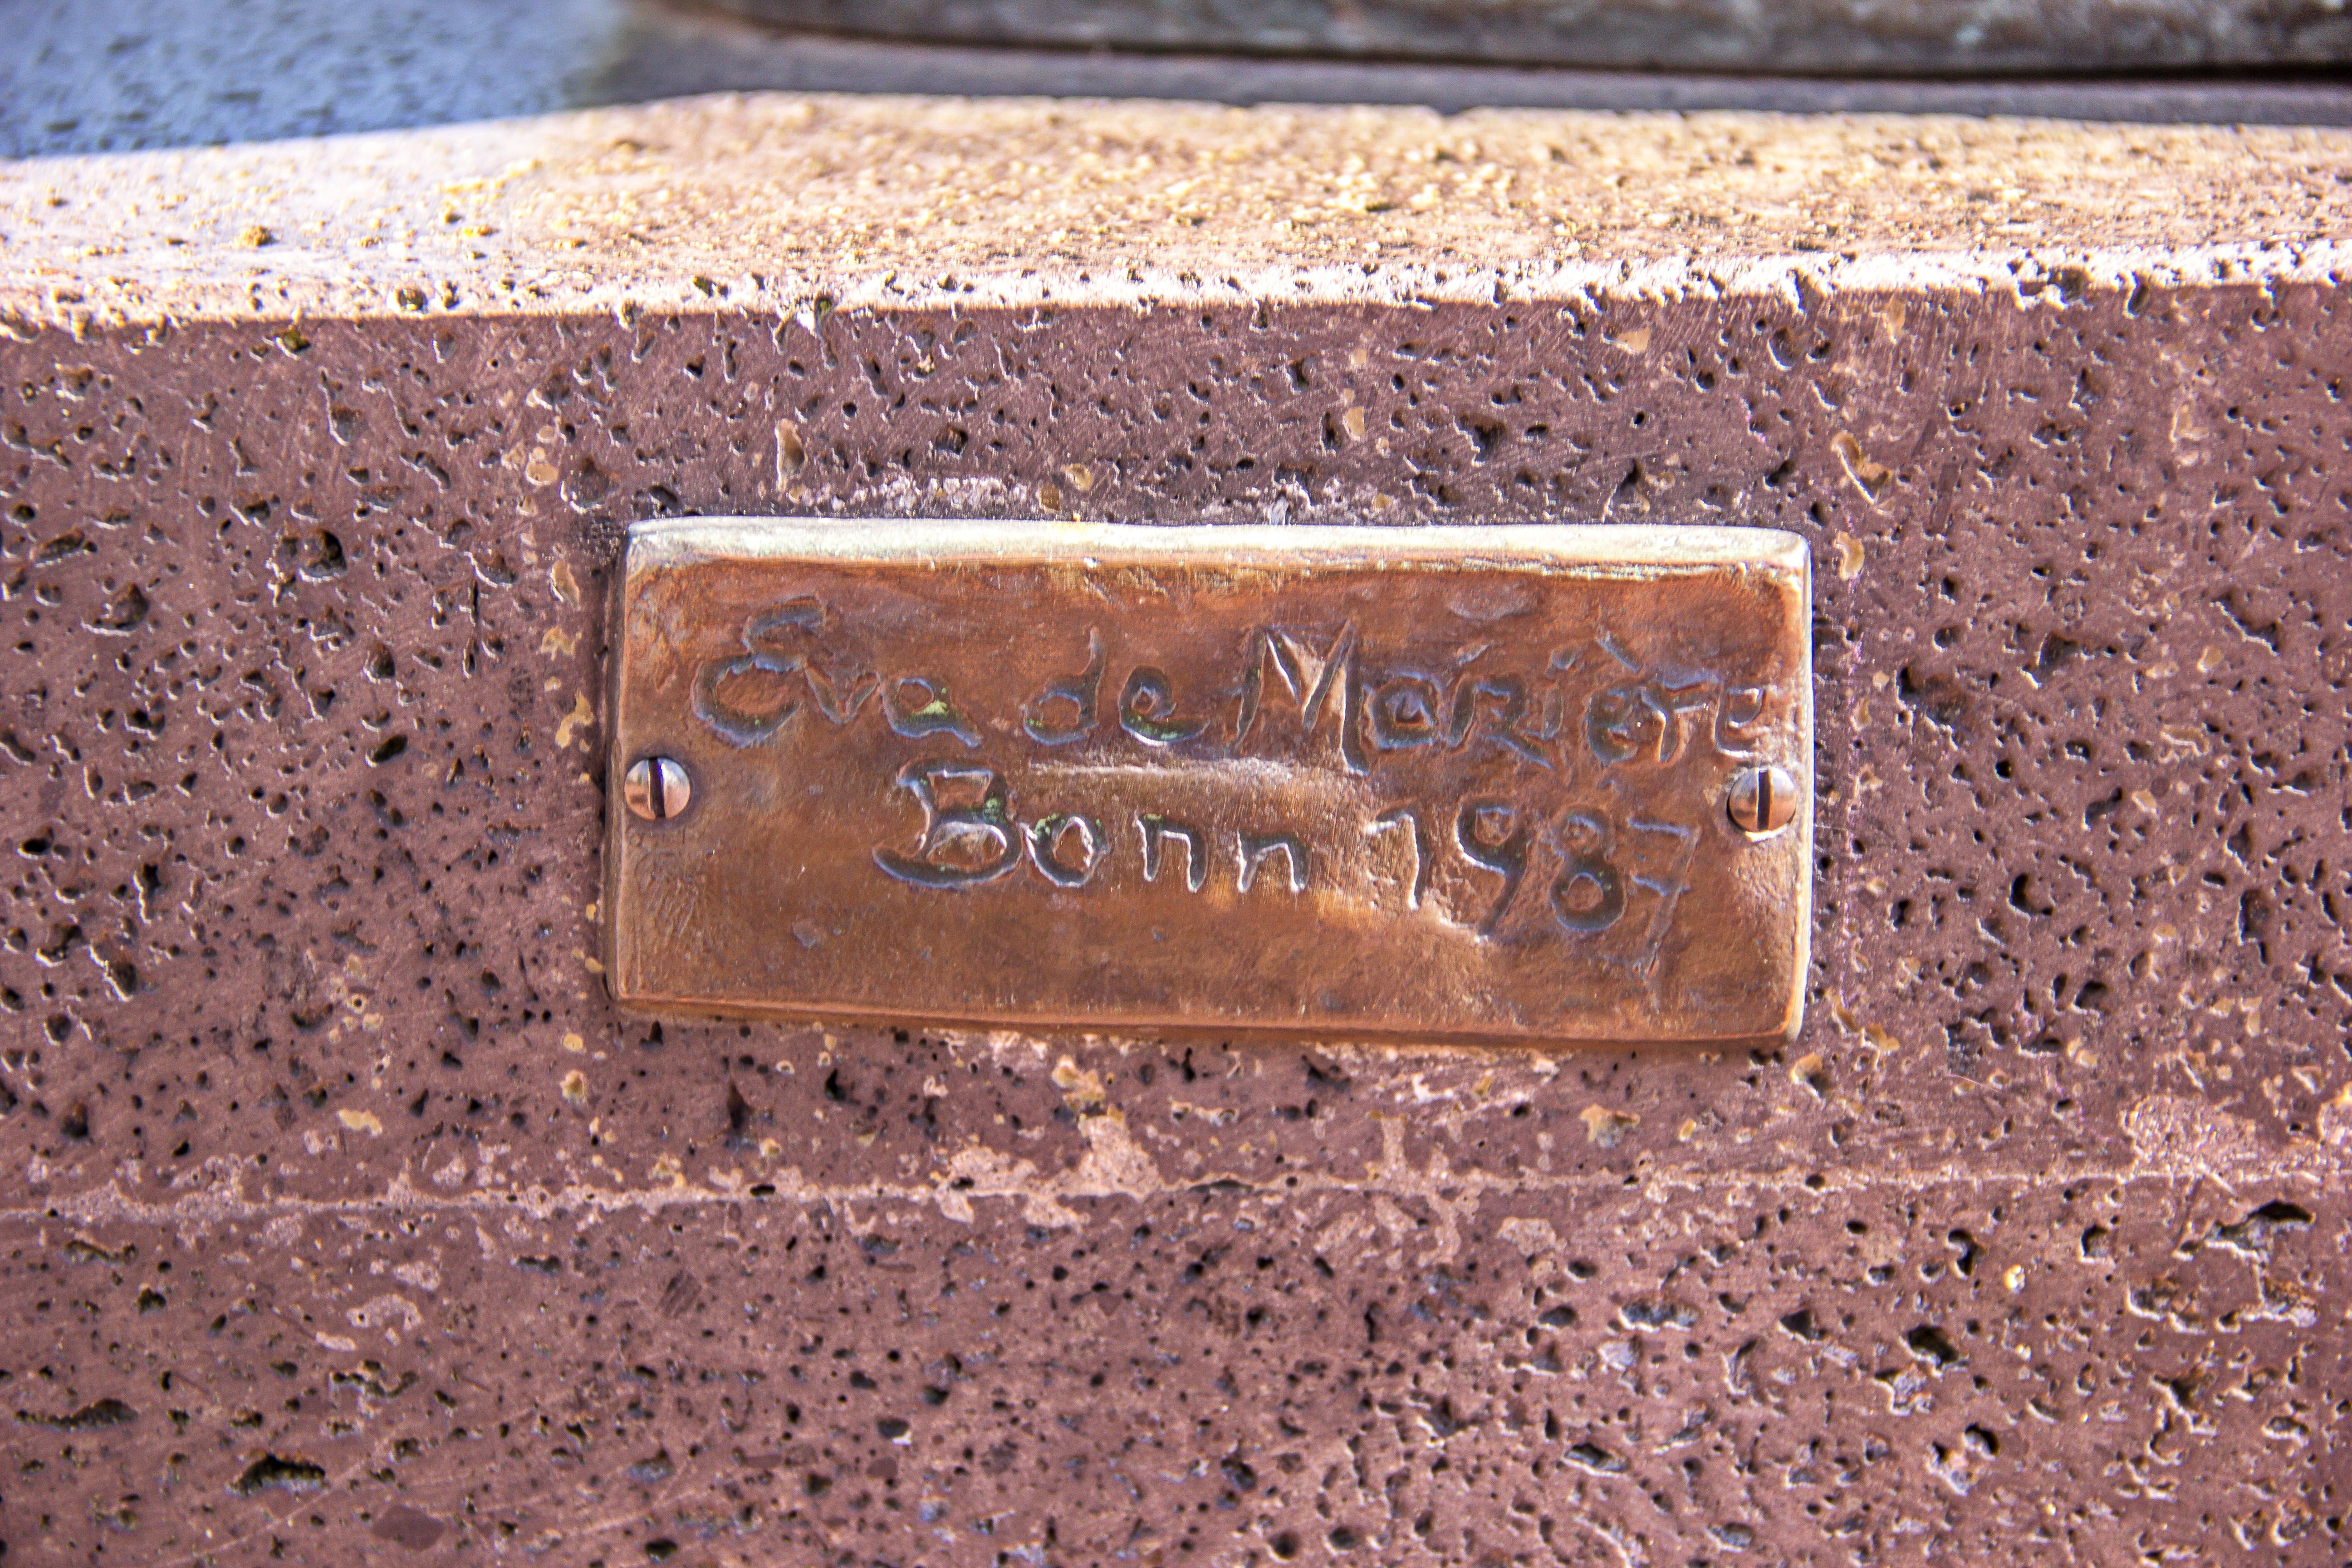
Signature of: eva de maizière